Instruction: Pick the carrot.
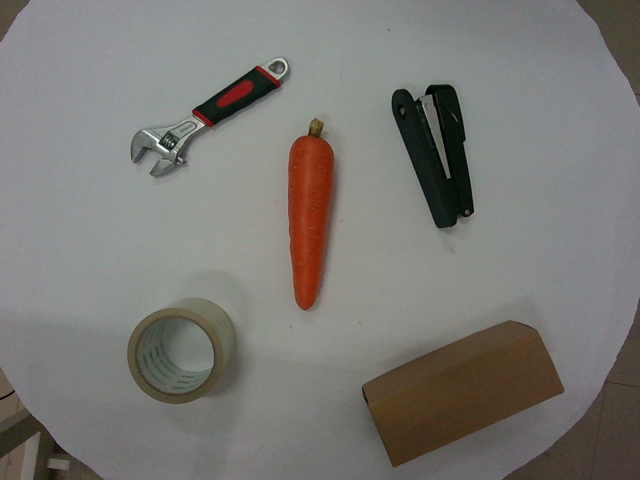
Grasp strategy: vertical